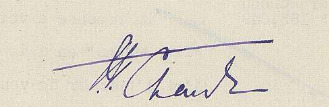
Signature of: dang ngoc chan